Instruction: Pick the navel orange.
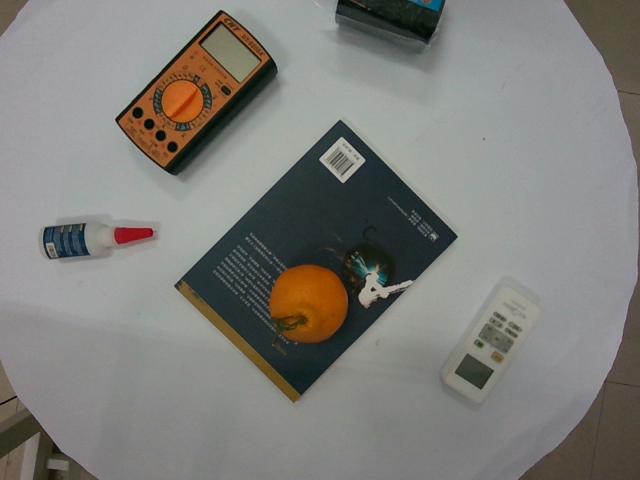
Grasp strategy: vertical